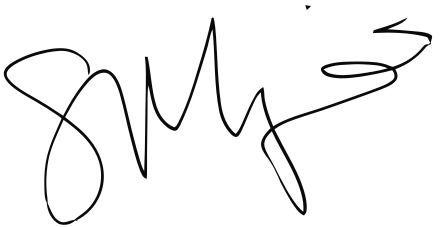
Signature of: sonoya mizuno